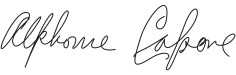
Signature of: q80048